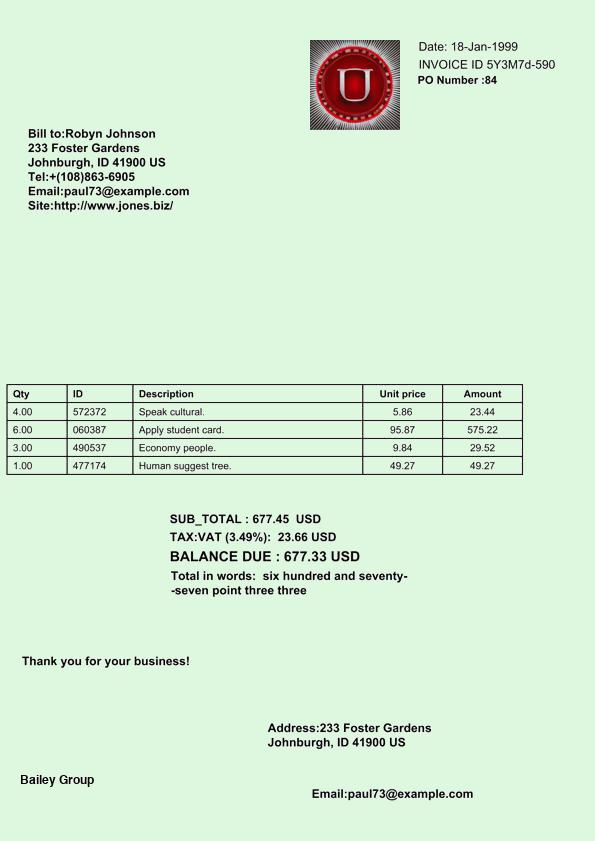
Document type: Invoice